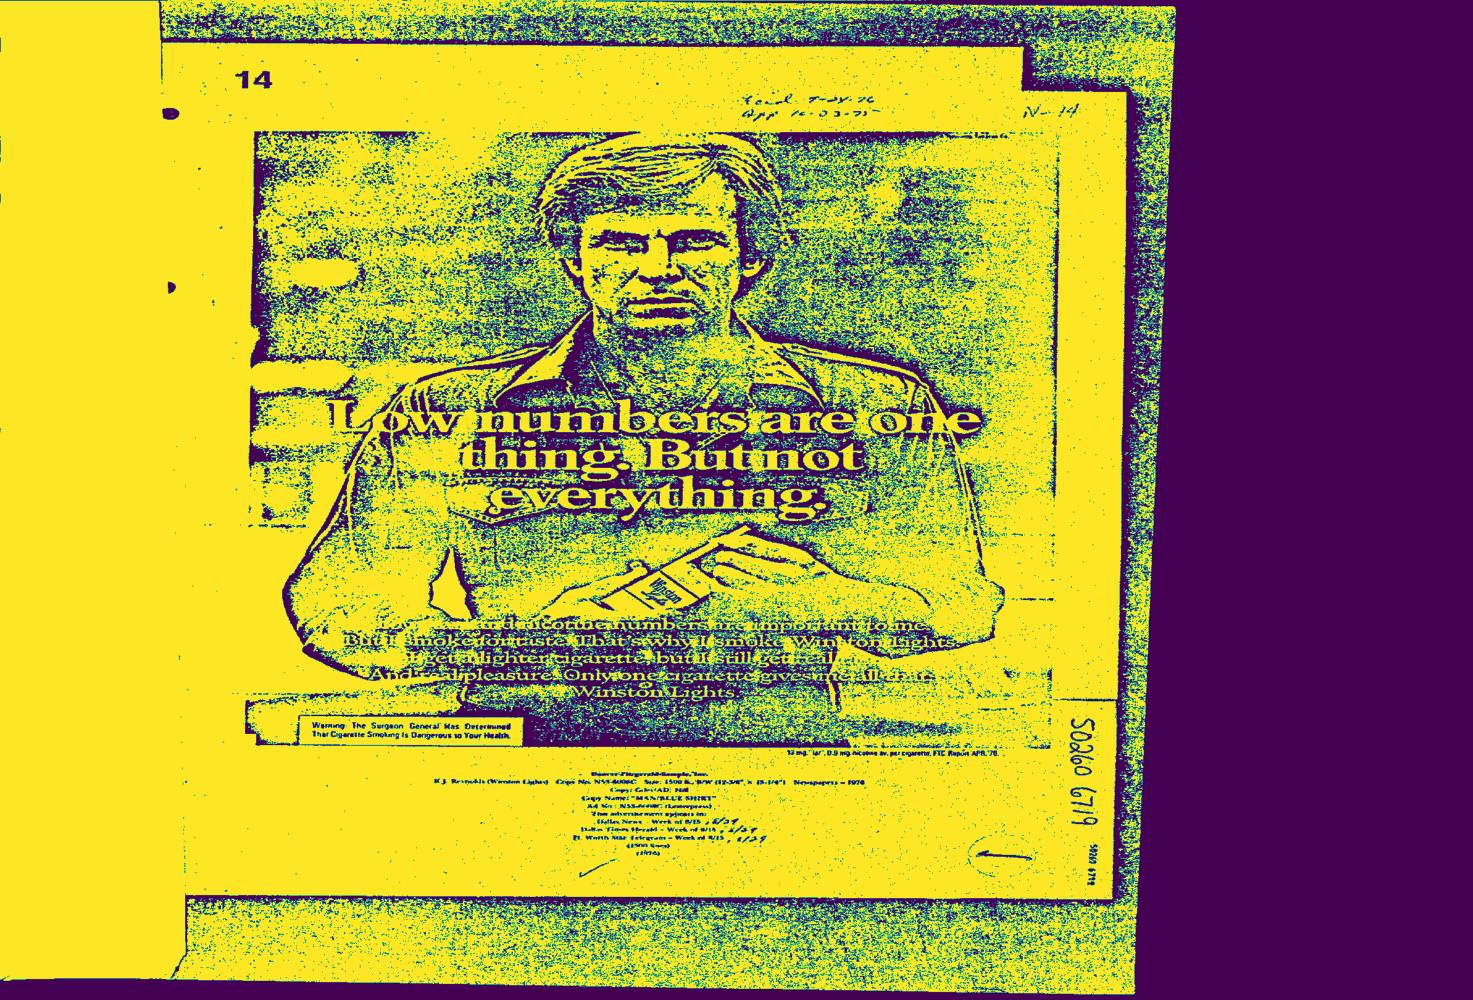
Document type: AD